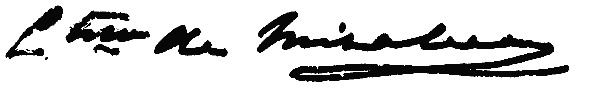
Signature of: marie le harivel de gonneville